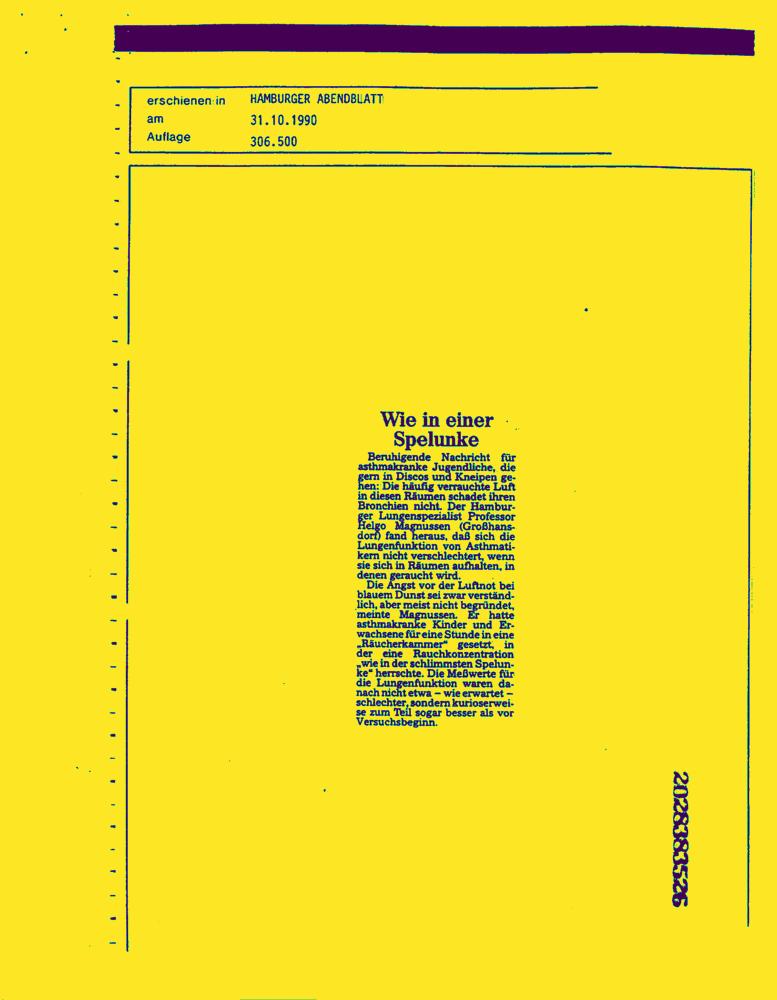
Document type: News-Article